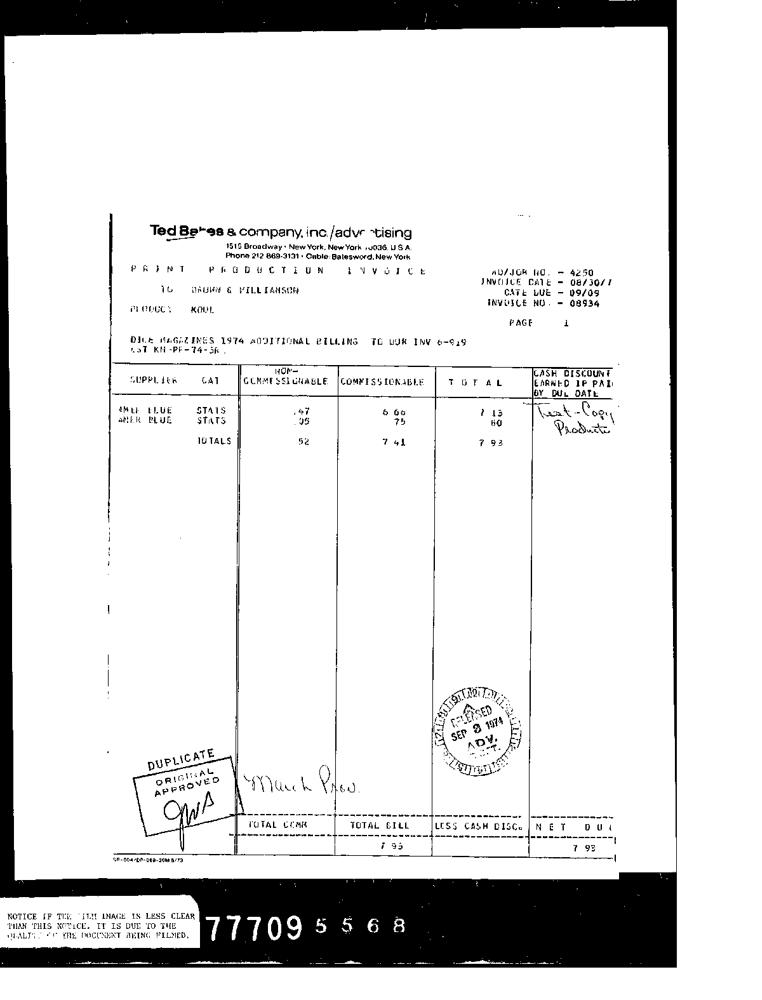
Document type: Invoice